Question: How does the patient history play a role?
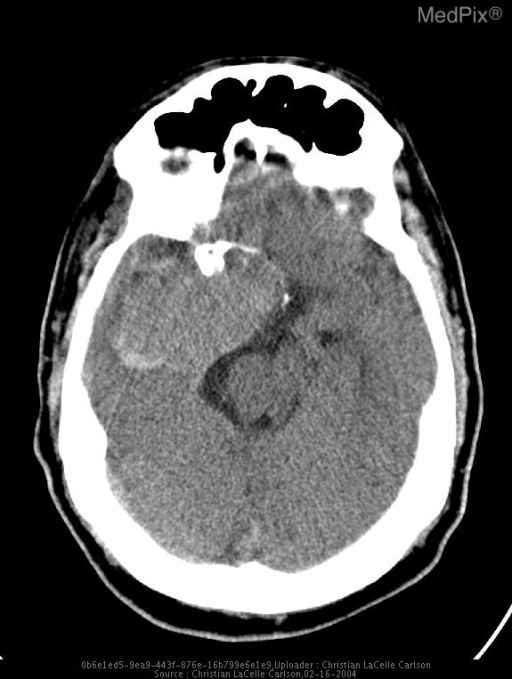
Answer: The patient's history of Middle aged white male status post motor vehicle accident after passing out at the wheel in stable and lucid condition.  Patient is a civilian trauma who is ineligible for care follow-up and definitive care at our military institution. is key in understanding the case.